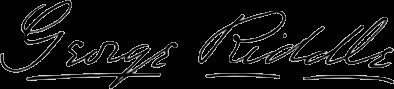
Signature of: george riddle